Question: What jurisdiction, city, or county is the document associated with?
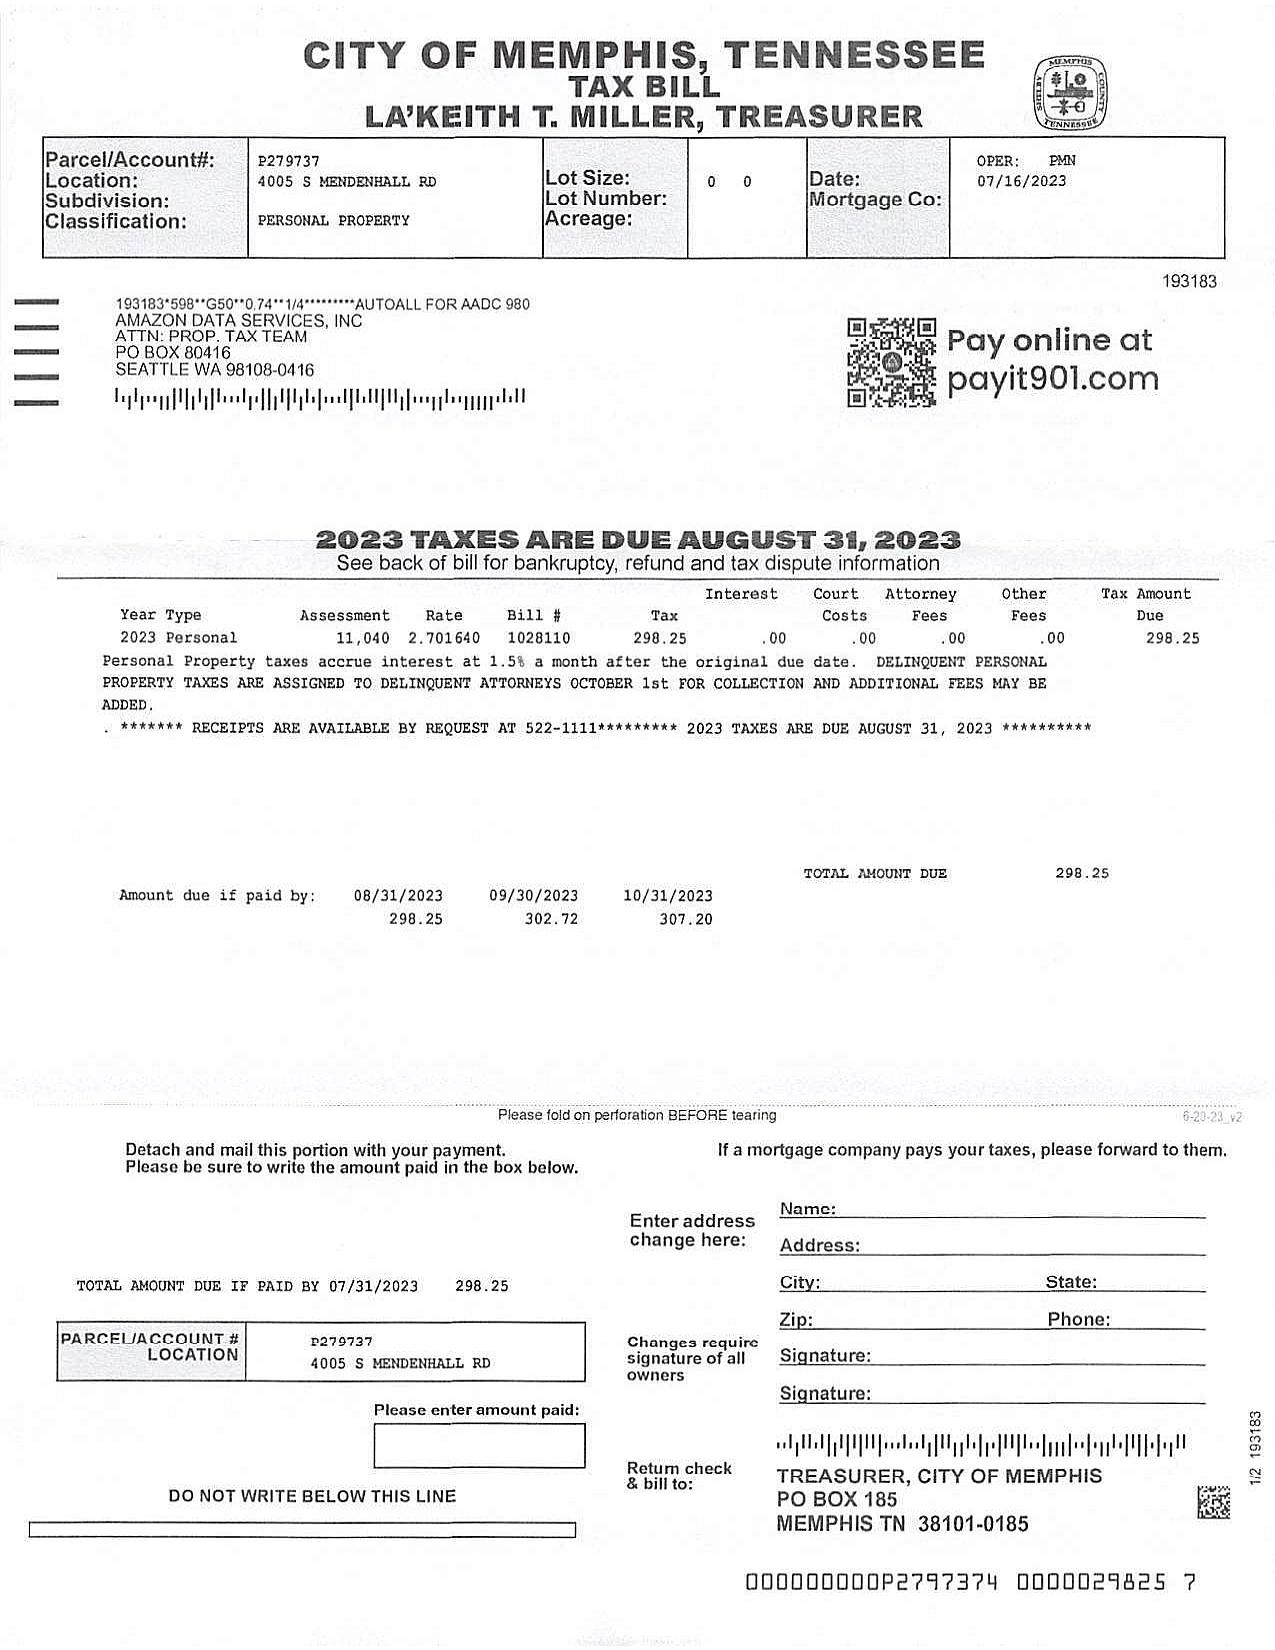
Answer: "City of Memphis"